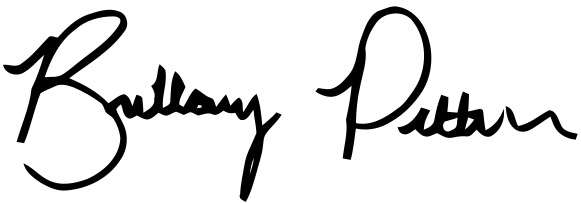
Signature of: brittany pettersen